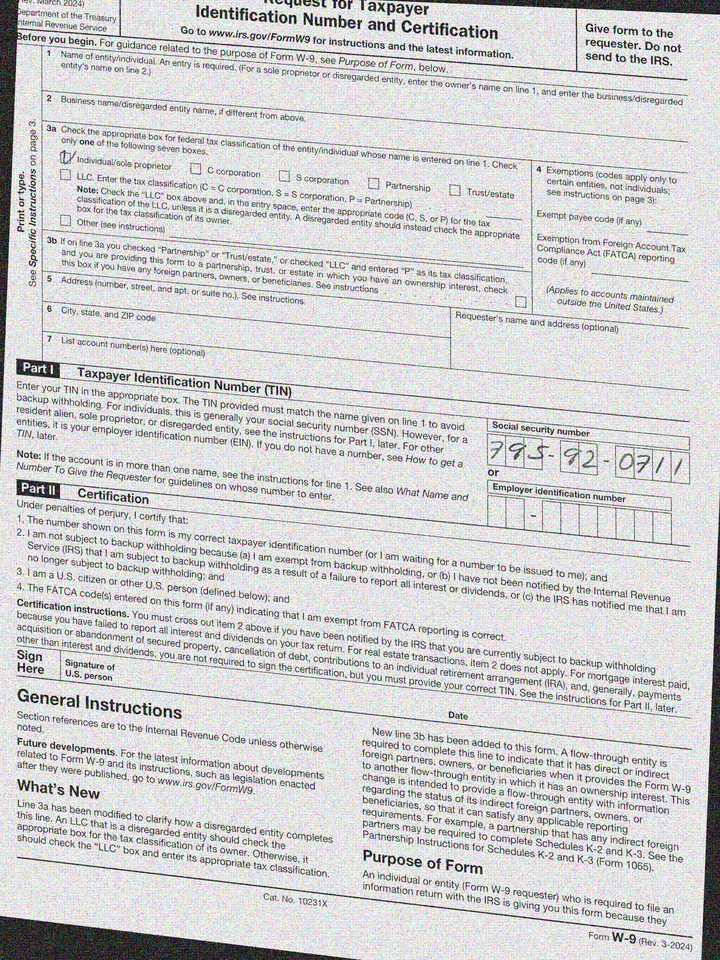
cbx: yes
ssn: 795920711